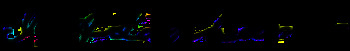
Signature of: increase a lapham